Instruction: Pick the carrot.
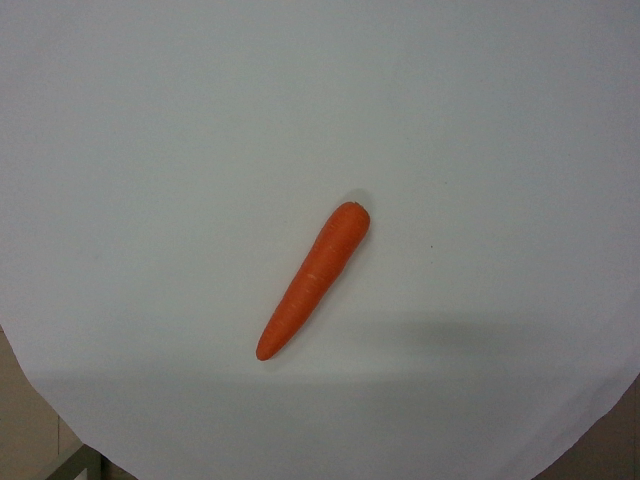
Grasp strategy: vertical